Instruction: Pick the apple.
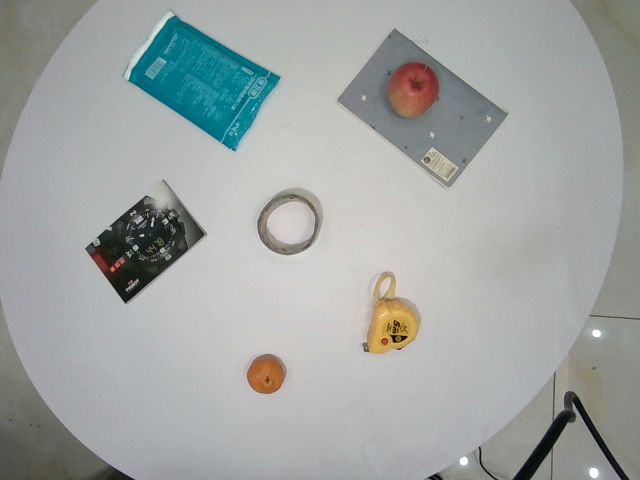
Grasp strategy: vertical